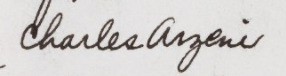
Signature of: charles basel arzeni